Question: How does the patient history play a role?
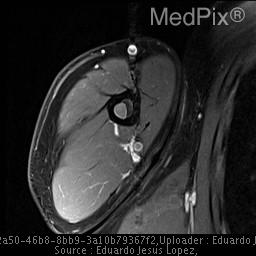
Answer: The patient's history of A 29-year-old man with injury to right shoulder while lifting weights. Clinically diagnosed with rotator cuff biceps tendinitis. is key in understanding the case.